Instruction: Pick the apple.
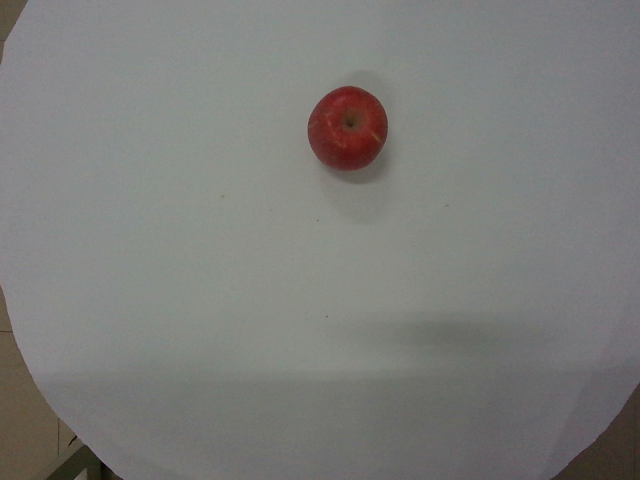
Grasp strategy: vertical